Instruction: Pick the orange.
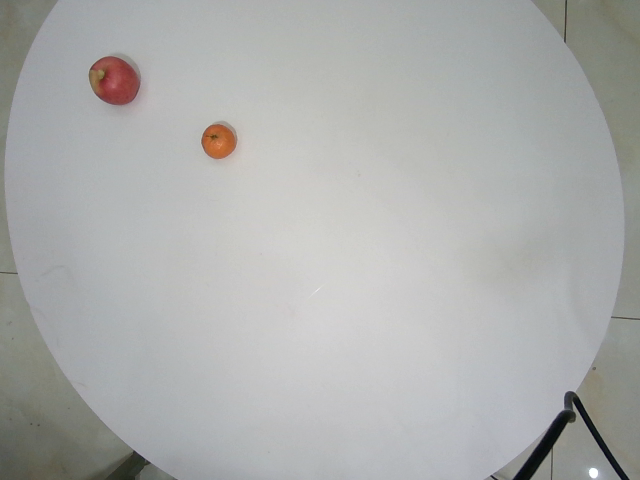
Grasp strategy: vertical